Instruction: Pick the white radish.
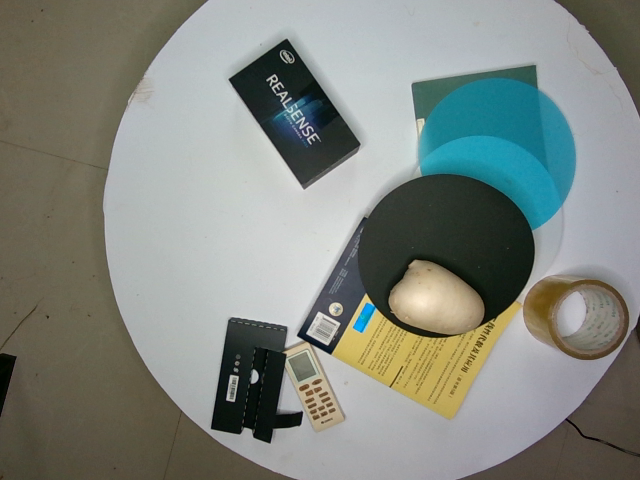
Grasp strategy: vertical